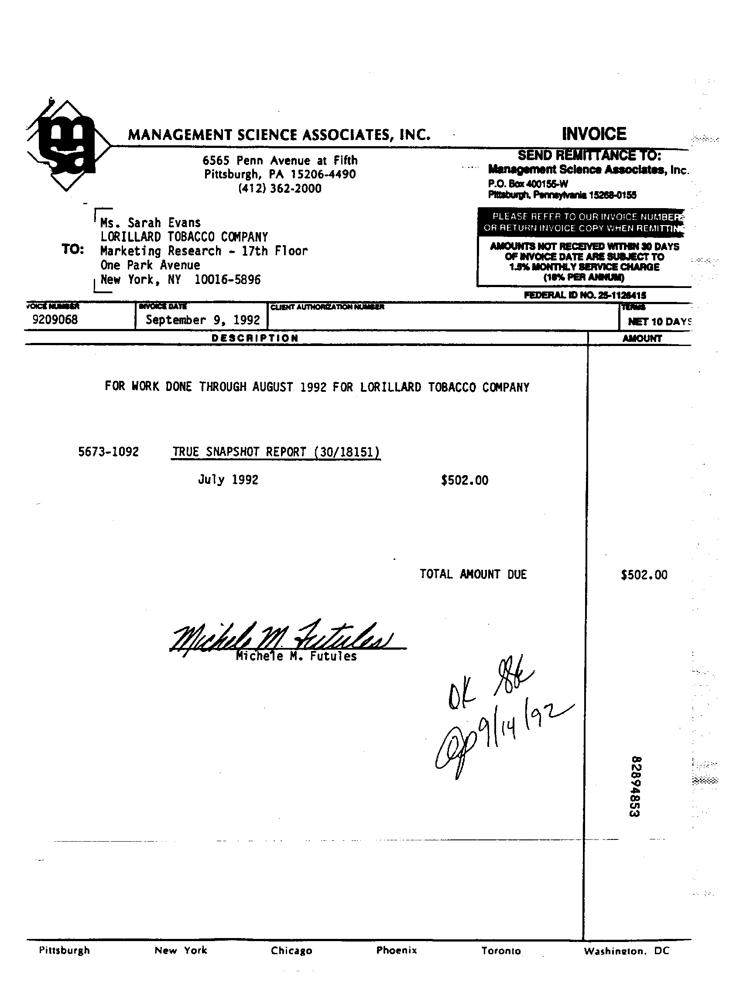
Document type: Invoice